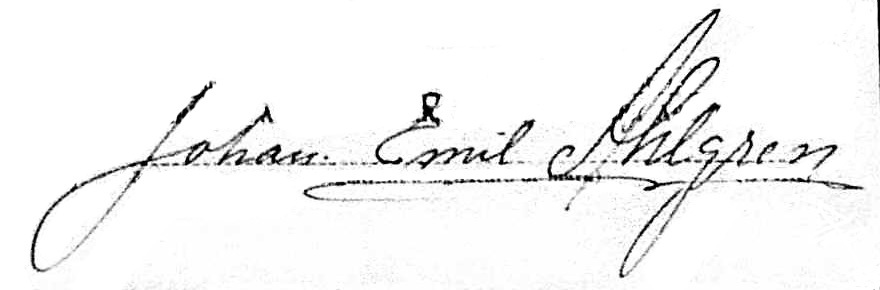
Signature of: q131439541